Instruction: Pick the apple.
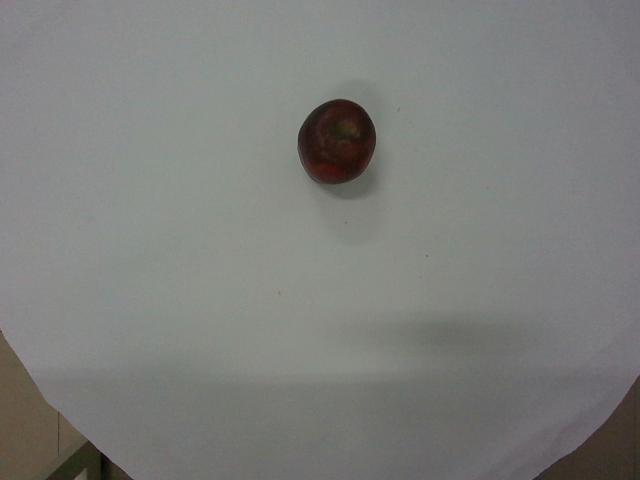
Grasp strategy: vertical